Question: What do the imaging results show?
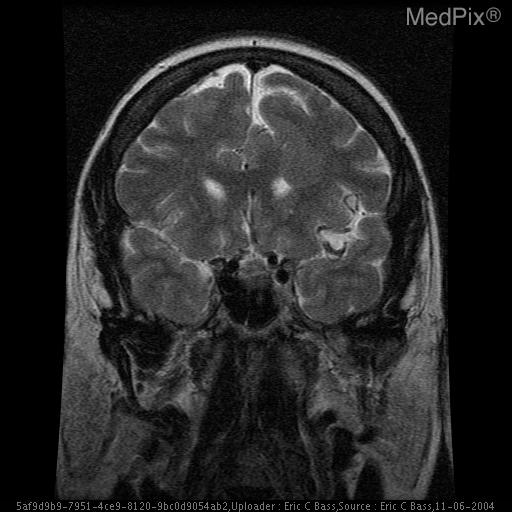
Answer: The imaging shows Broad strip of soft tissue which follows gray matter on all pulse sequences, extending off the left anterior ventricle and into the high left frontal gray matter.  Focal thickening of the cortical gray matter and volume loss is associated. Selected axial T2 image at level of lateral ventricles. Heterotopic gray matter in the subependymal region of the lateral ventricles. (Supependymal gray matter heterotopia).